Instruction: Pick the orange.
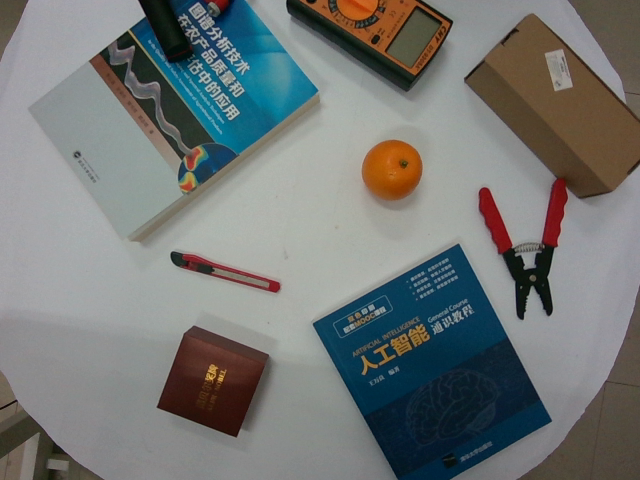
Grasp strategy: vertical